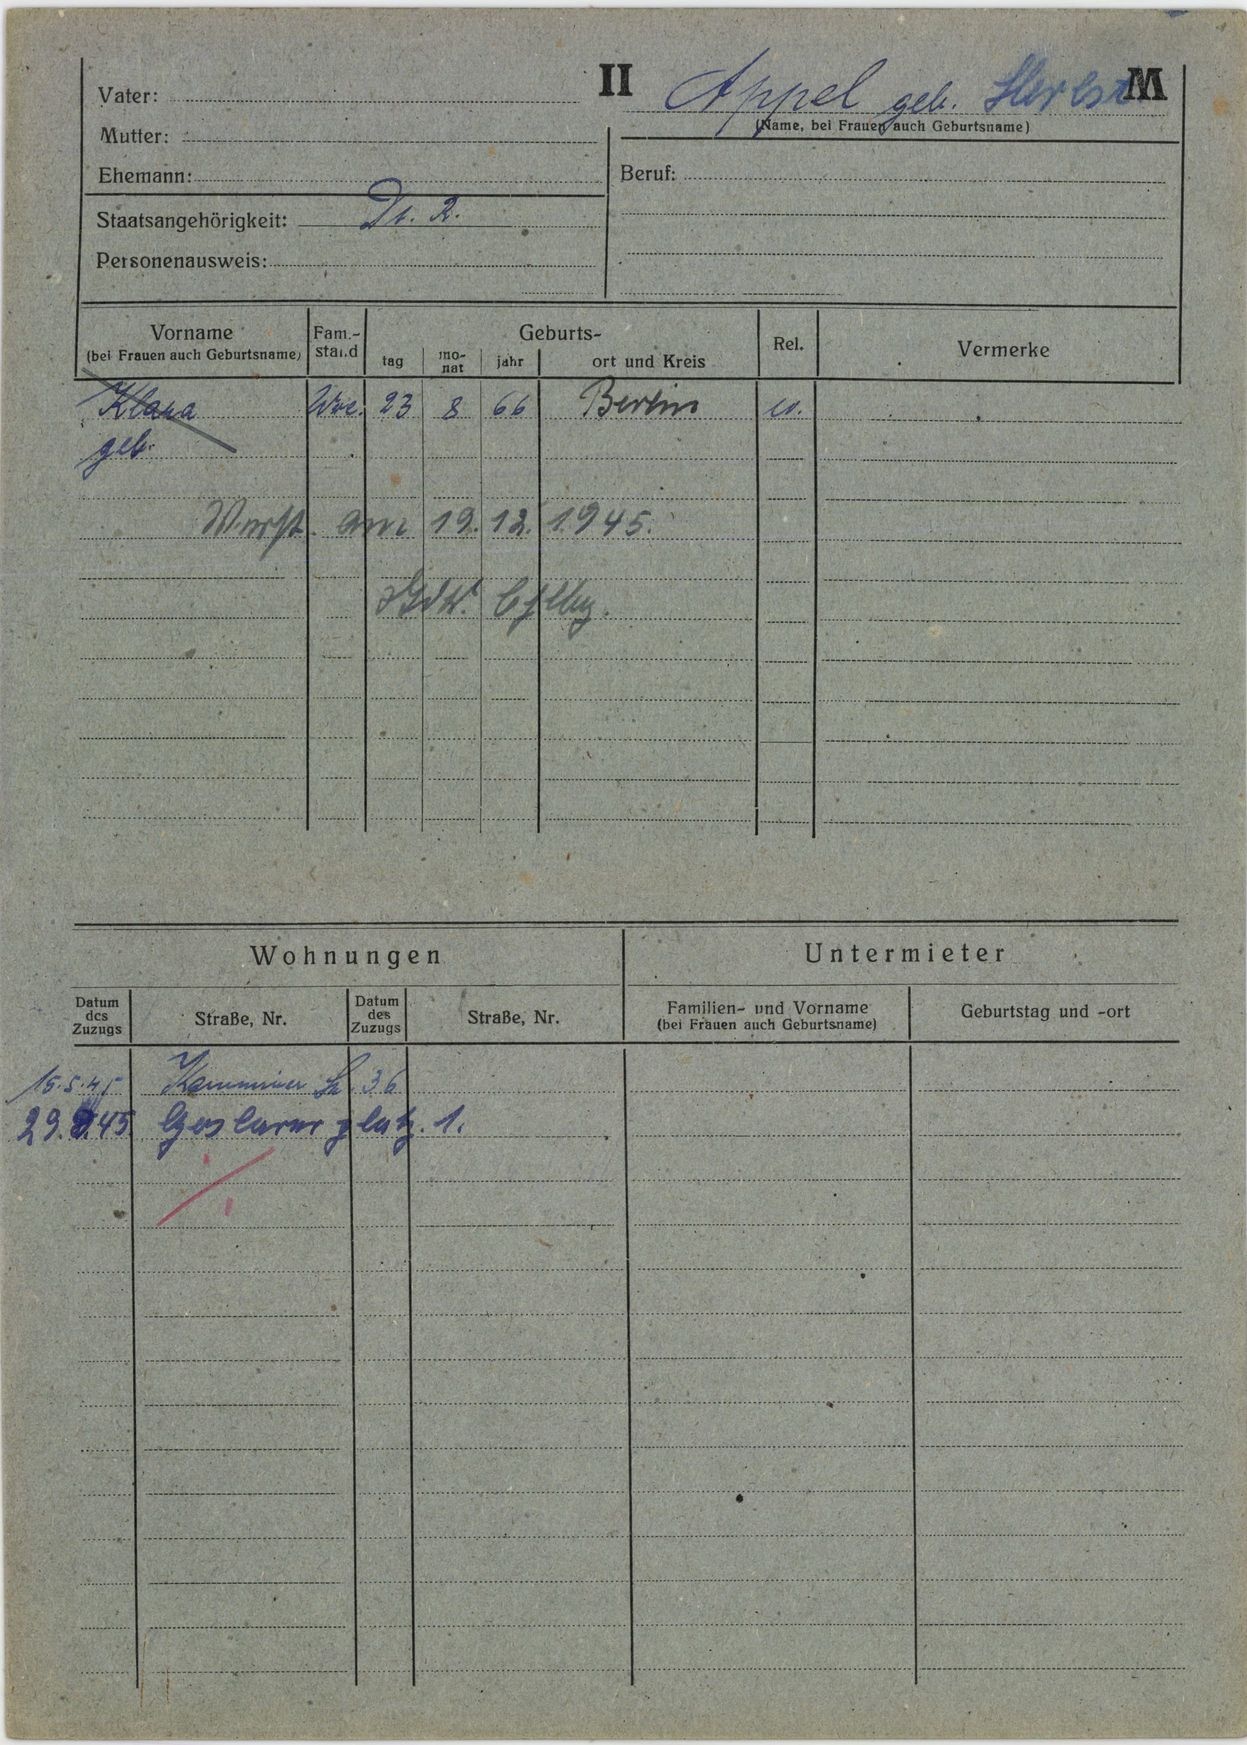
Appel geb. Herlst